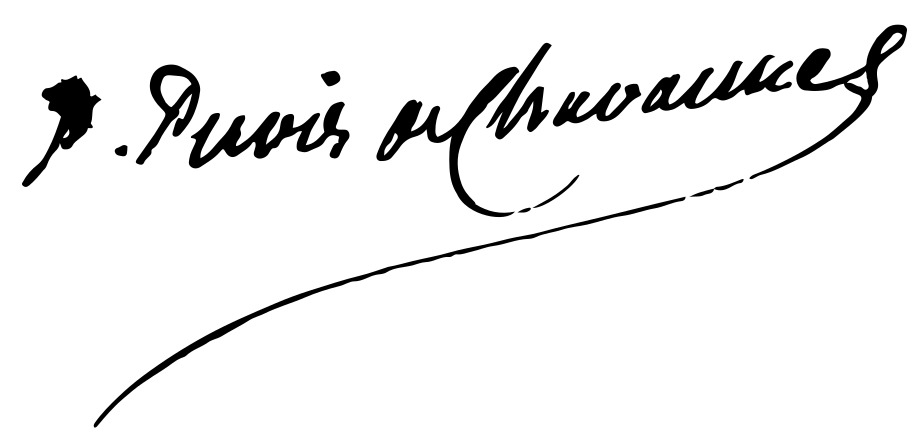
Signature of: pierre puvis de chavannes